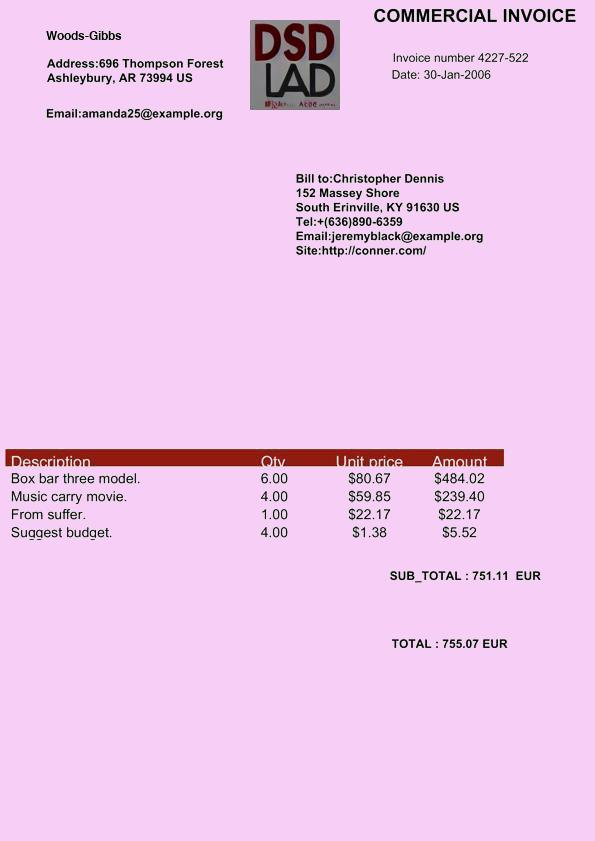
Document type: Invoice